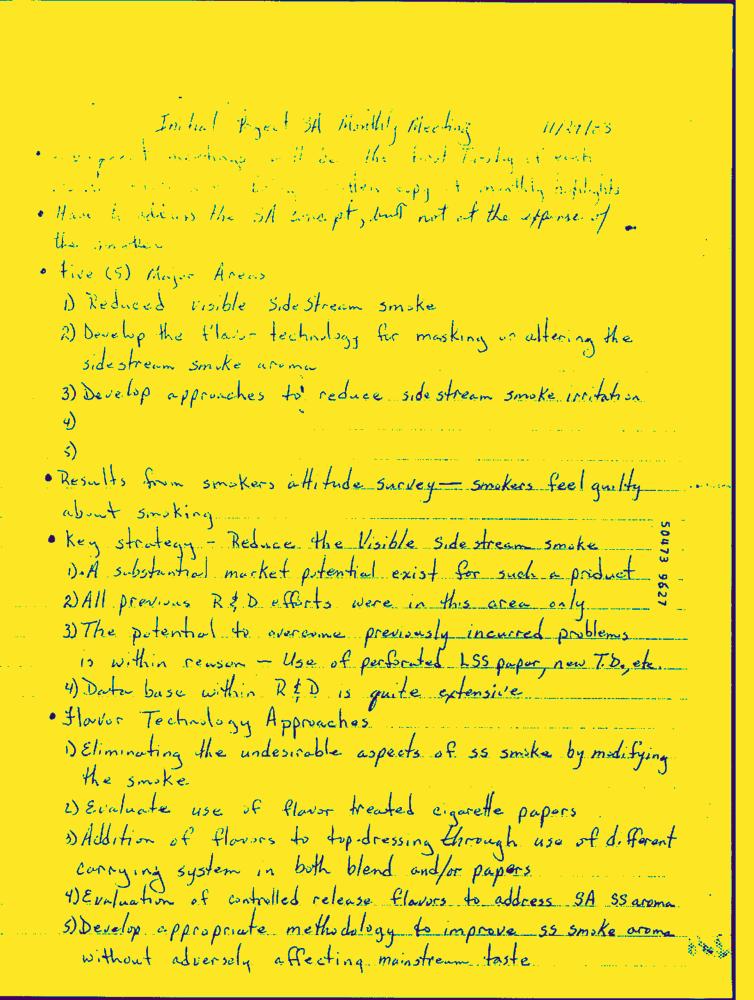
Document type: Hand-Written